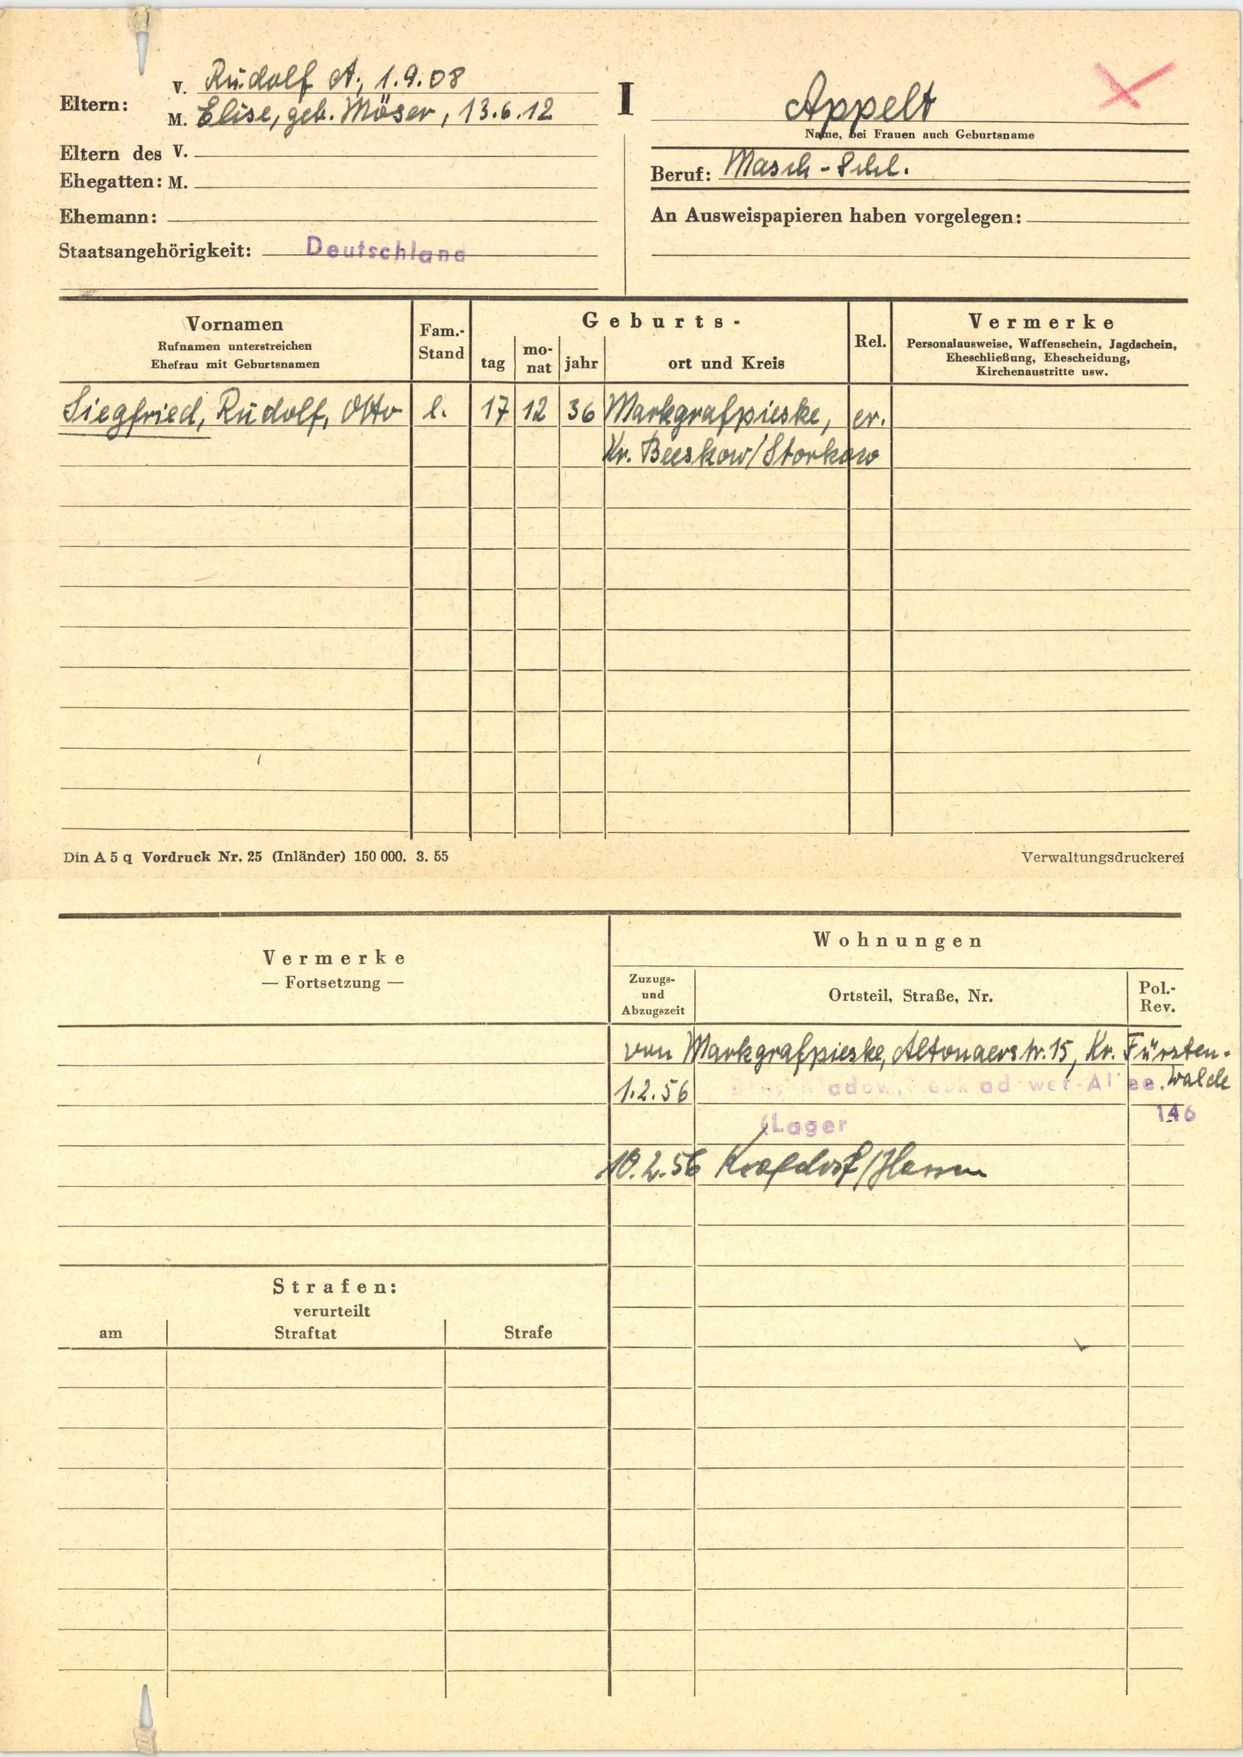
Appelt